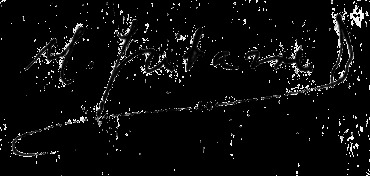
Signature of: manuel iribarren